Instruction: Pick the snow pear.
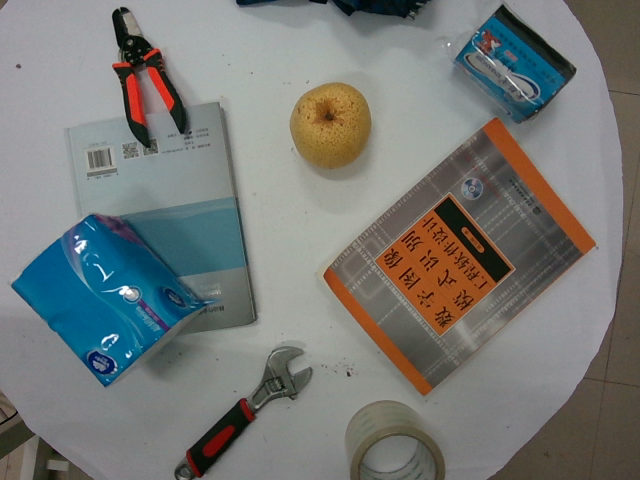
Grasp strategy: vertical